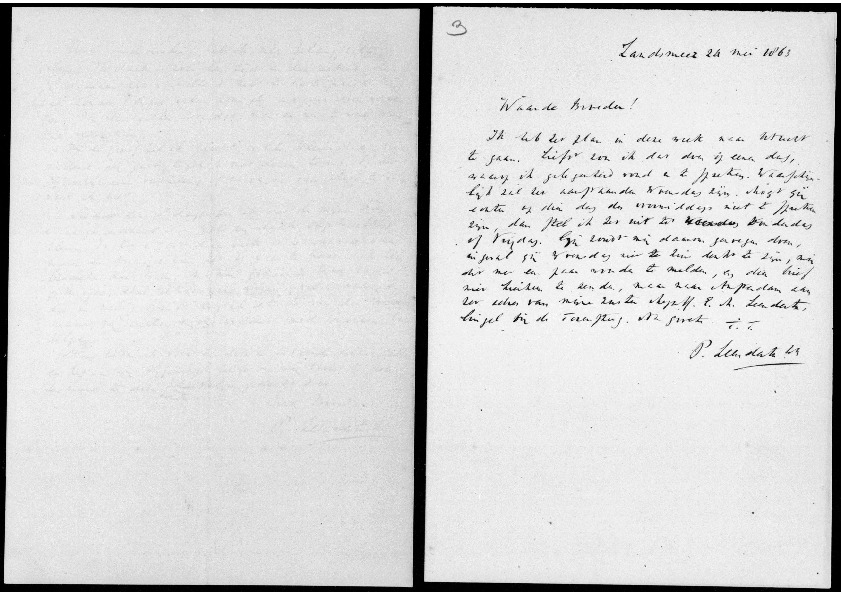
Signature of: pieter leendertz 4